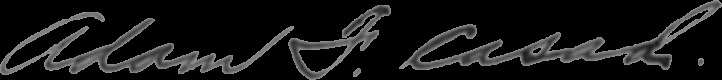
Signature of: adam casad